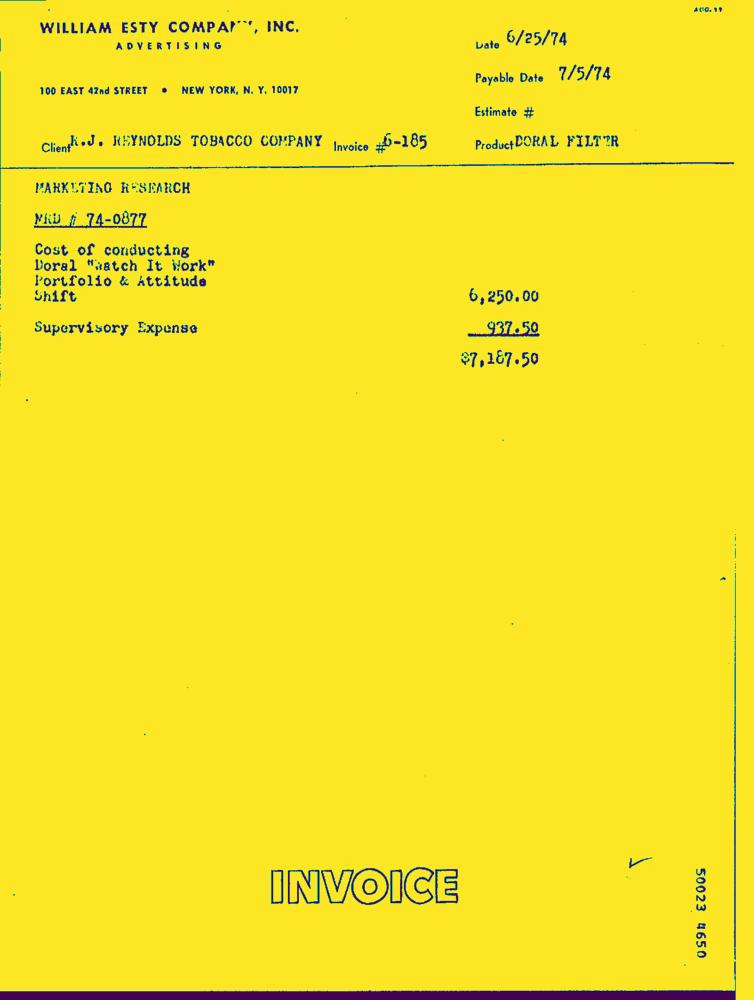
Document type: Invoice-Doc